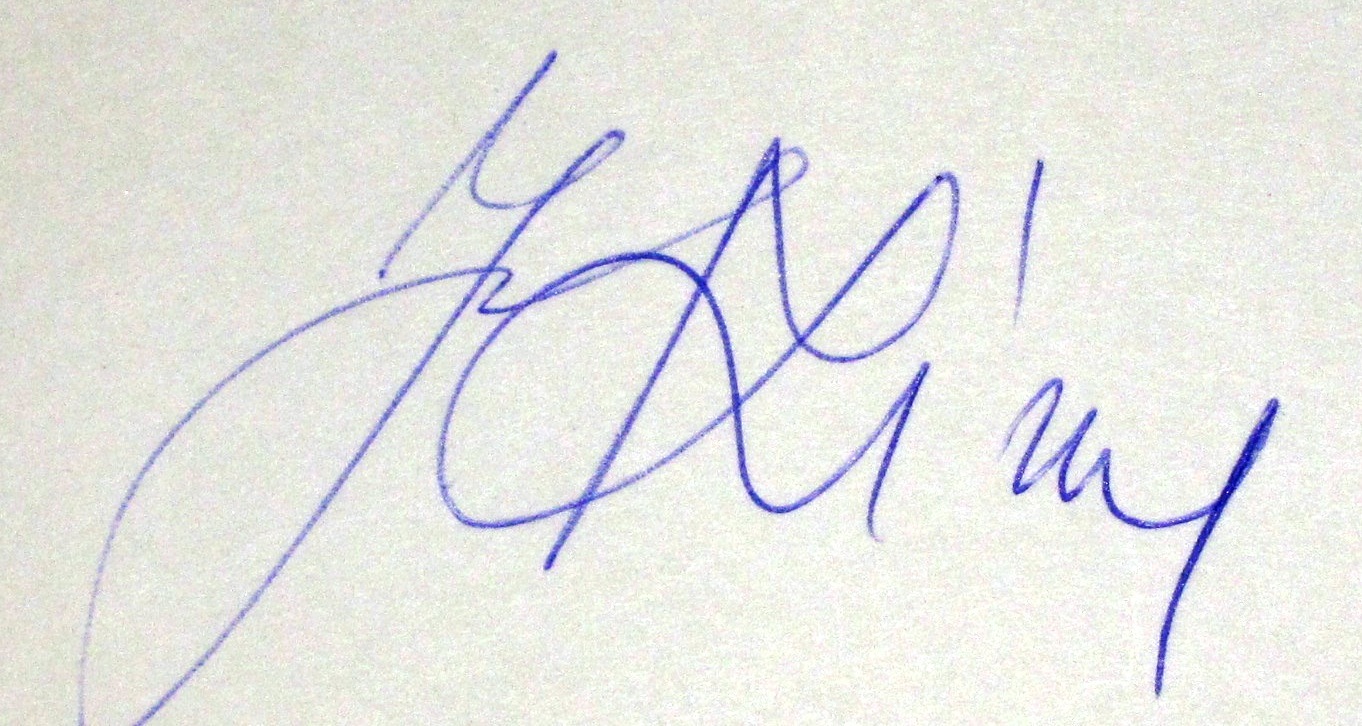
Signature of: josef zíma